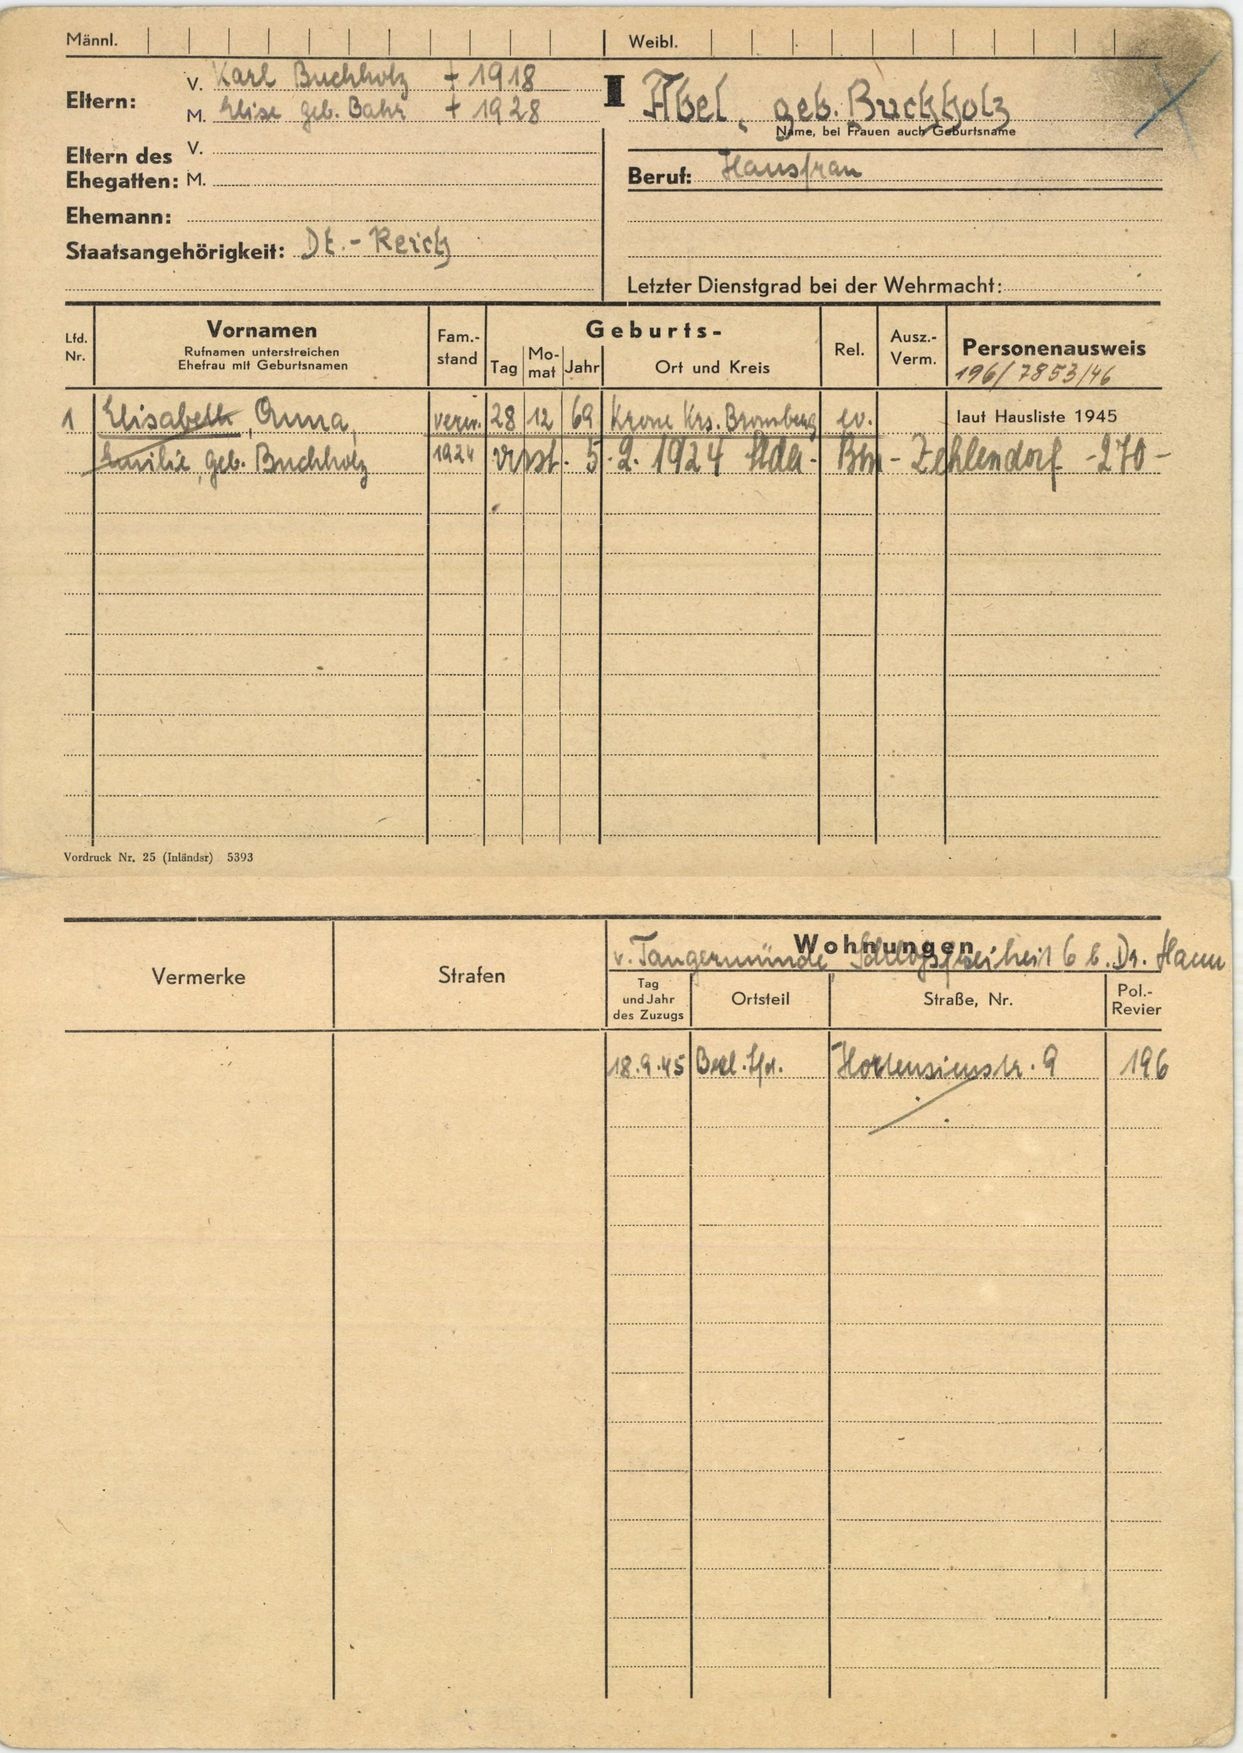
Abel, geb. Buchholz